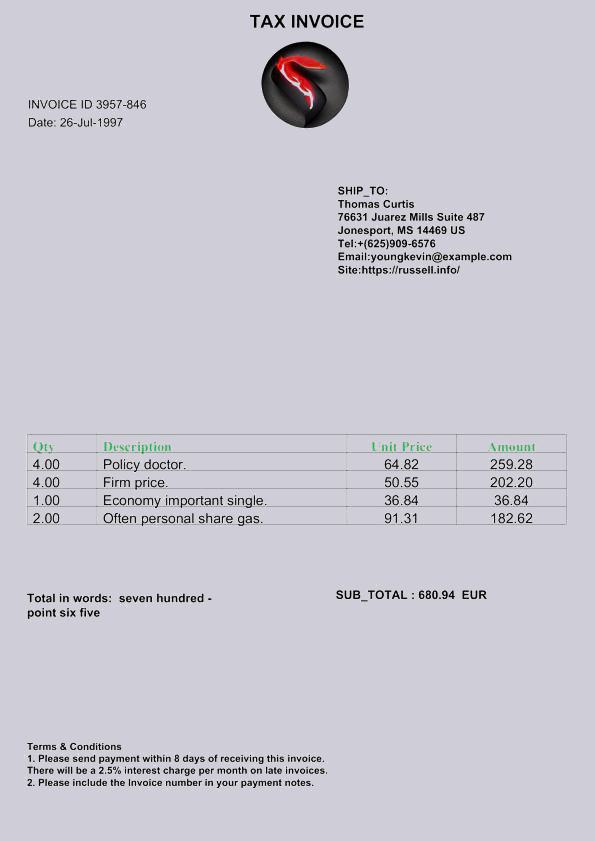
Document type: Invoice